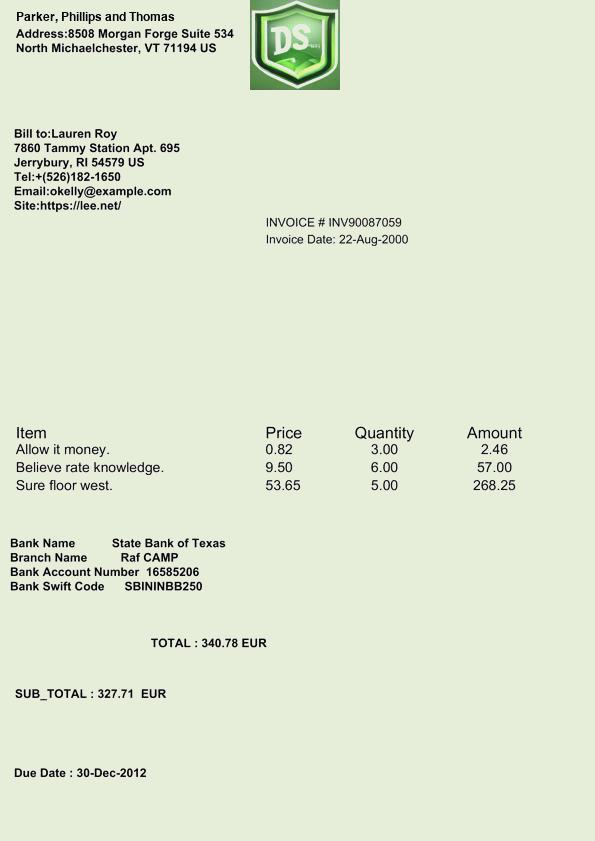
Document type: Invoice